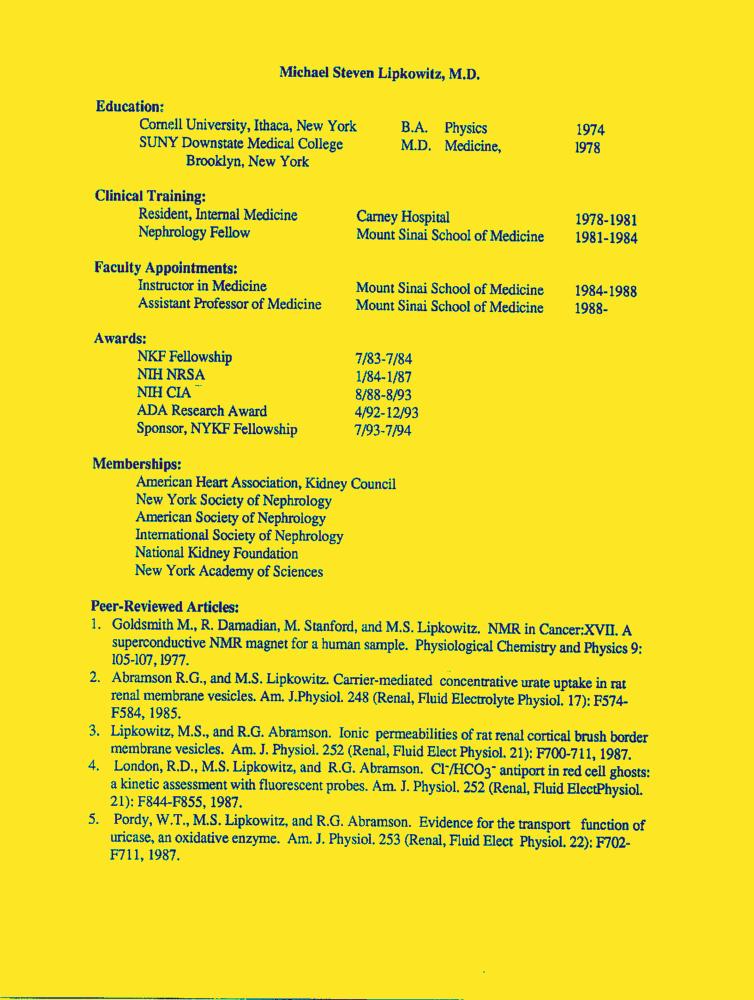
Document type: Resume-Doc